Question: What is the potential diagnosis?
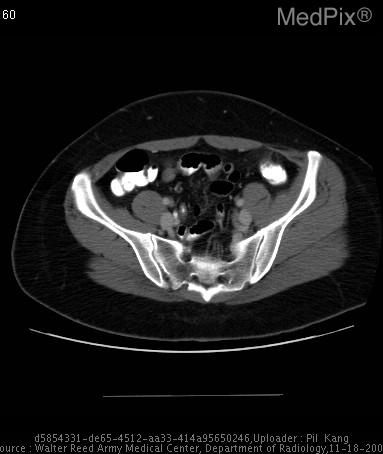
Answer: The possible diagnosis includes epiploic appendagitis.